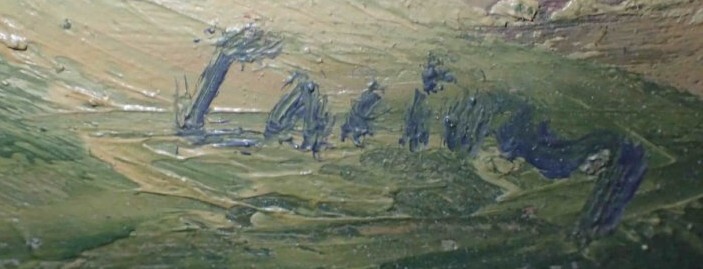
Signature of: bohdan lacina